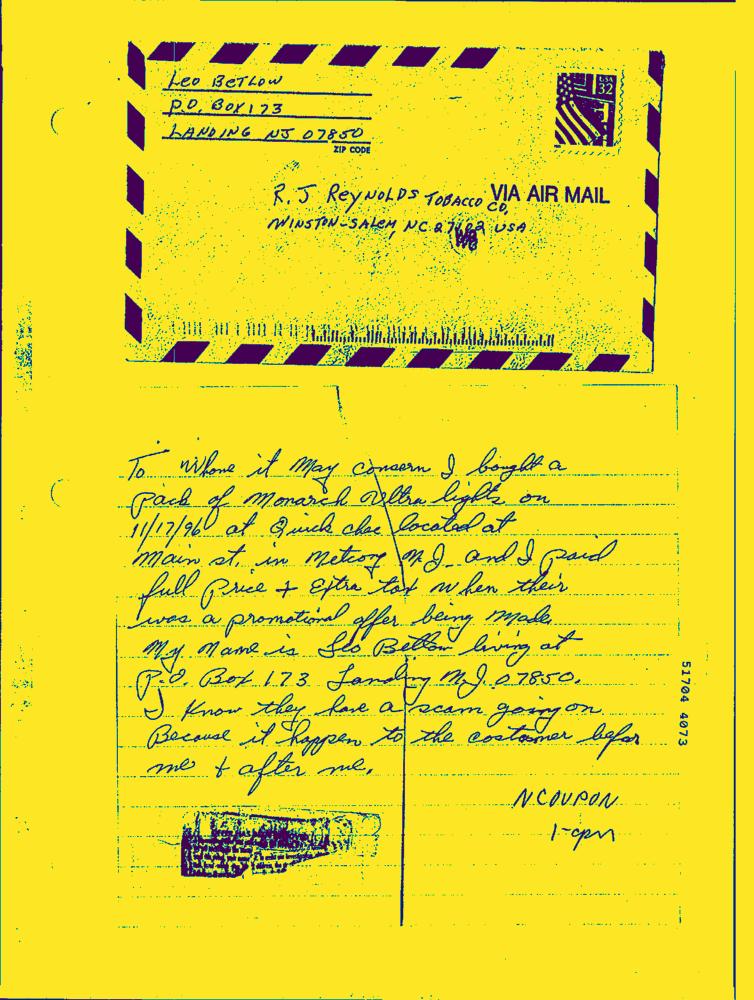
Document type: Hand-Written